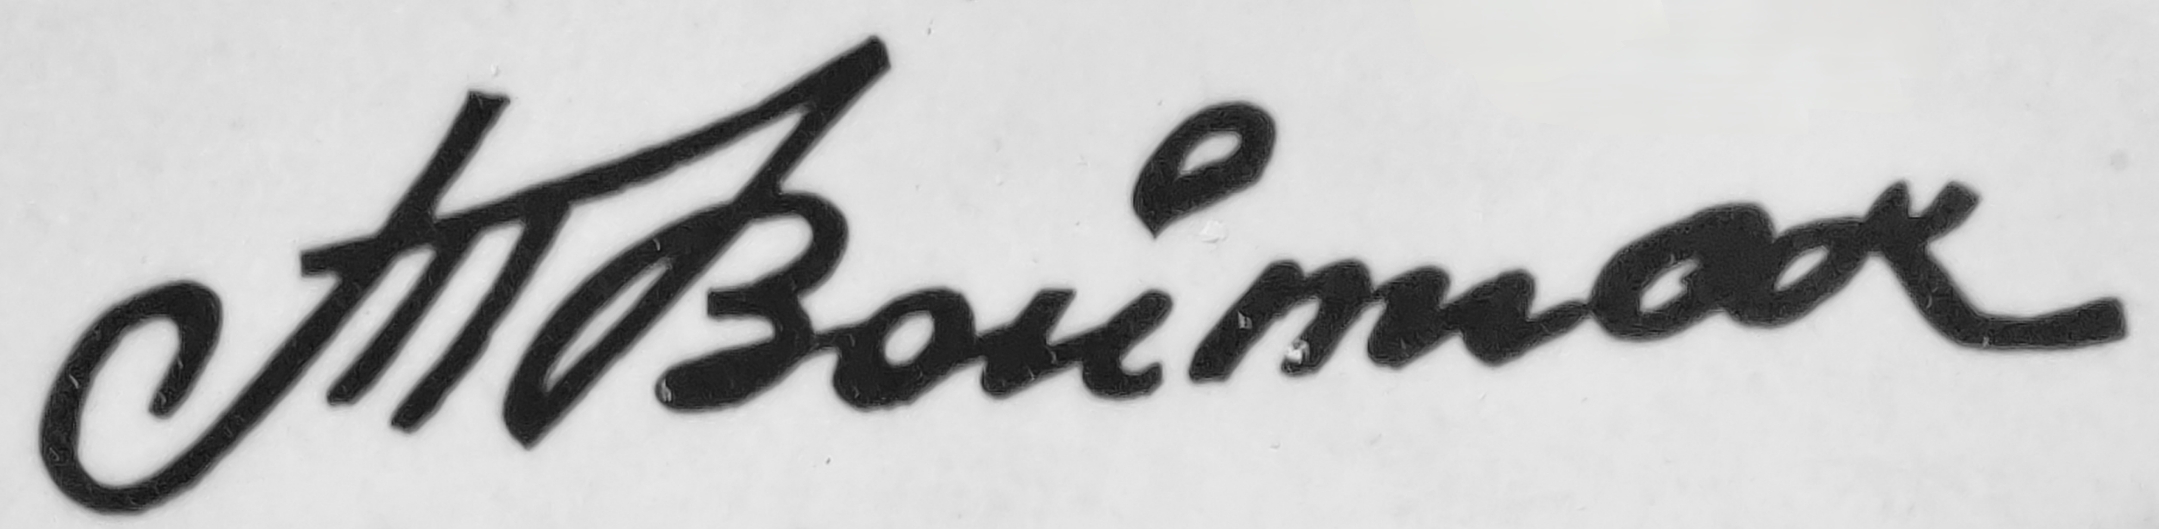
Signature of: tatiana voitiuk